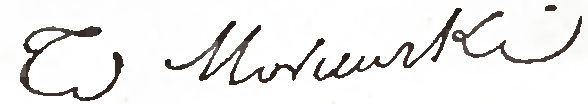
Signature of: teodor morawski